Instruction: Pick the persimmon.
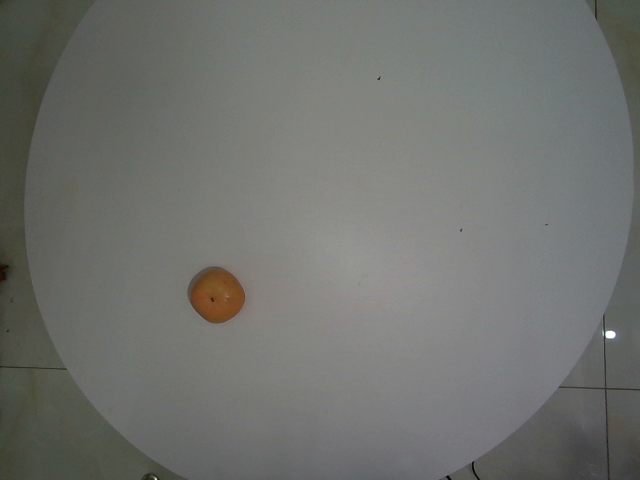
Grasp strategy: vertical